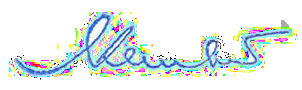
Signature of: kem sokha